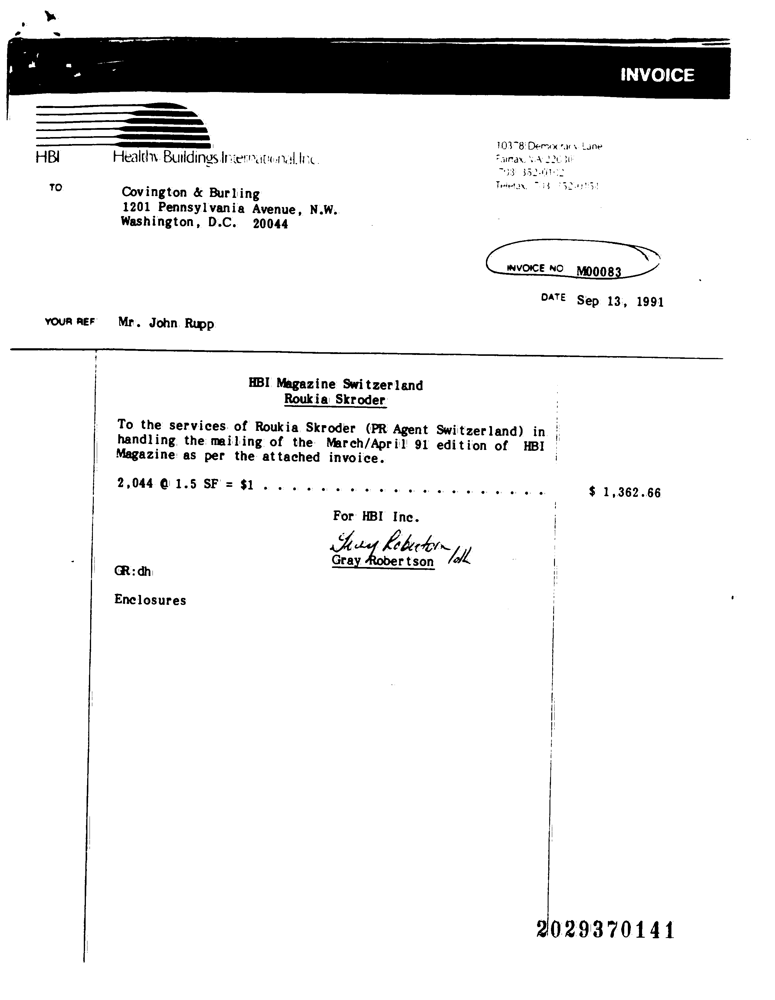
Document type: Invoice